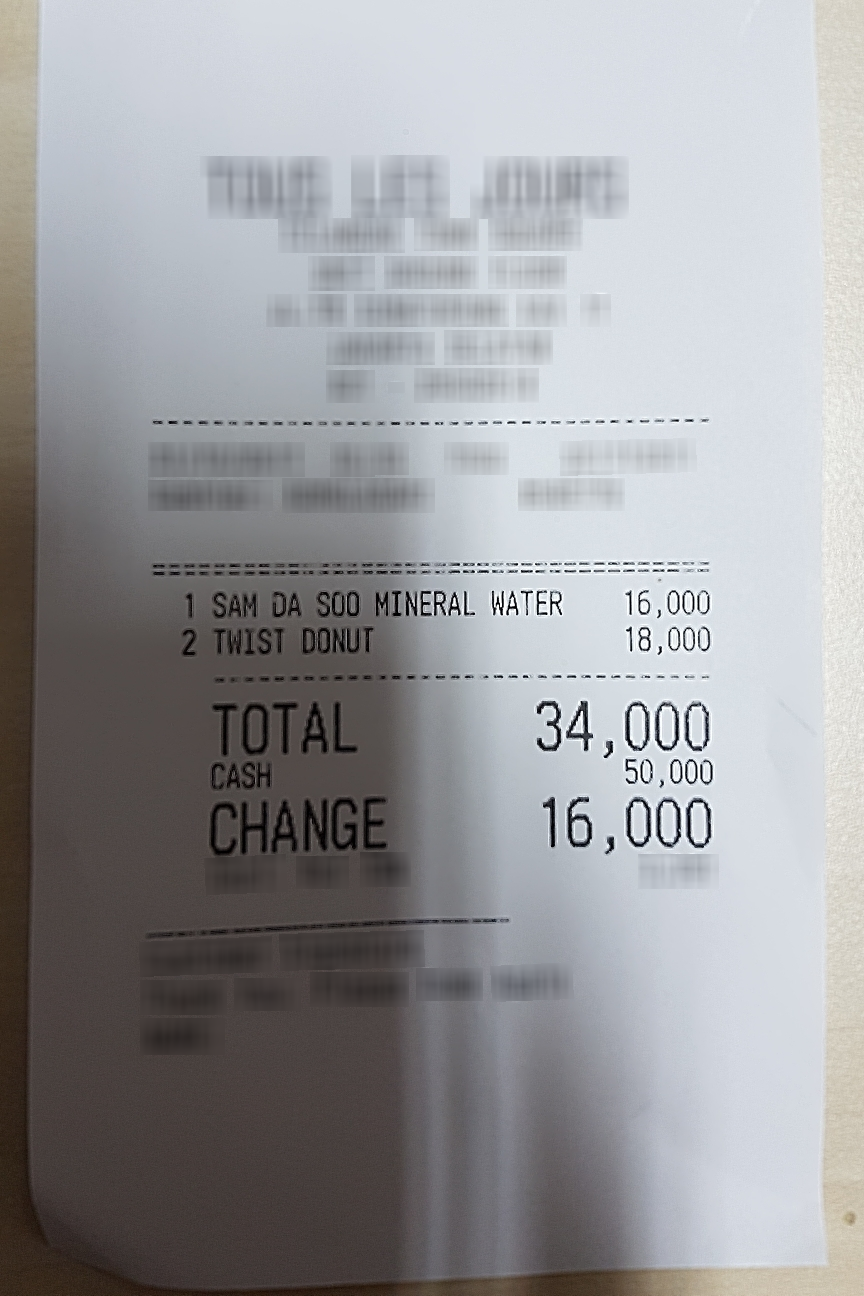
Number of items: 2
Total: 34,000
OCR text regions:
text: 1
text: SAM
text: DA
text: S00
text: MINERAL
text: WATER
text: 16,000
text: 2
text: TWIST
text: DONUT
text: 18,000
text: TOTAL
text: 34,000
text: CASH
text: 50,000
text: CHANGE
text: 16,000